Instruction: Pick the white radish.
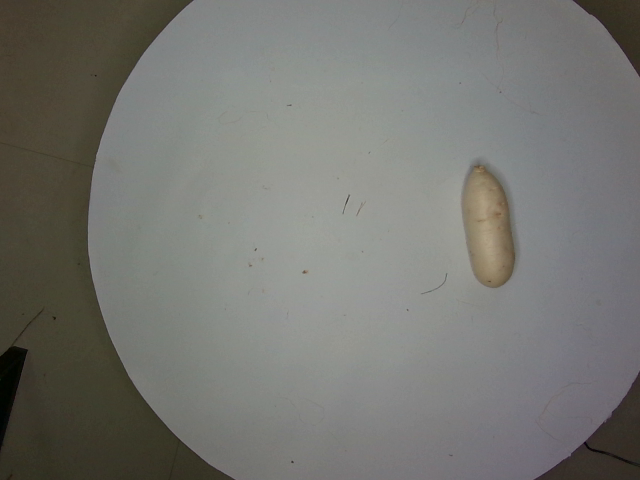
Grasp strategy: vertical